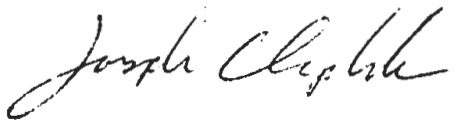
Signature of: joseph chaplik